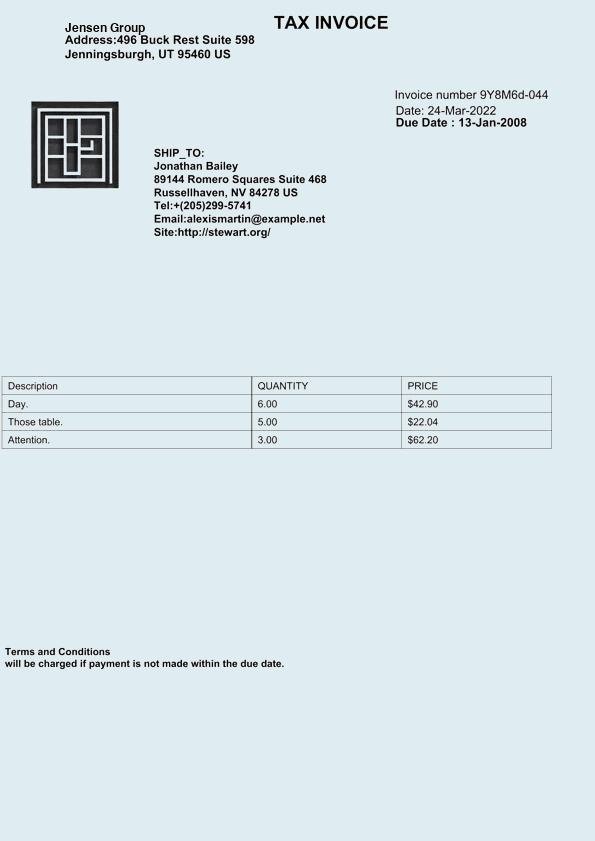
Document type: Invoice